Question: What was observed in the imaging?
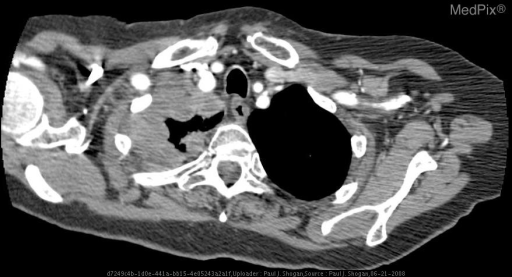
Answer: The imaging shows Dual-energy PA and subtraction soft-tissue-selective radiographs demonstrates nodular, irregular pleural thickening involving the right upper and mid peripheral lung fields.  Blunting of the right costophrenic angle is noted.

Dual-energy PA subtraction bone-selective radiograph exhibits no areas of abnormal calcification within the region of pleural thickening.

Lateral chest radiograph demonstrates nodular pleural thickening involving the right upper lung margin, and a small pleural effusion is noted.

When compared to the chest radiograph from 3.5 months prior, this area of nodular, irregular pleural thickening, and right pleural effusion is relatively new.

Contrast enhanced axial CT images through various levels of the chest demonstrate a unilateral right sided pleural effusion, with mildly enhancing circumferential, nodular, irregular thickened pleura, encasing the right hemithorax with a rindlike appearance.  Additionally, there is focal nodularity of the mediastinal pleura.  There is no significant adenopathy, nor evidence of a chest wall abnormality Contrast enhanced axial CT images through various levels of the chest demonstrate a unilateral right sided pleural effusion, with mildly enhancing circumferential, nodular, irregular thickened pleura, encasing the right hemithorax with a rindlike appearance.  Additionally, there is focal nodularity of the mediastinal pleura.  There is no significant adenopathy, nor evidence of a chest wall abnormality..